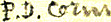
Signature of: daoud corm